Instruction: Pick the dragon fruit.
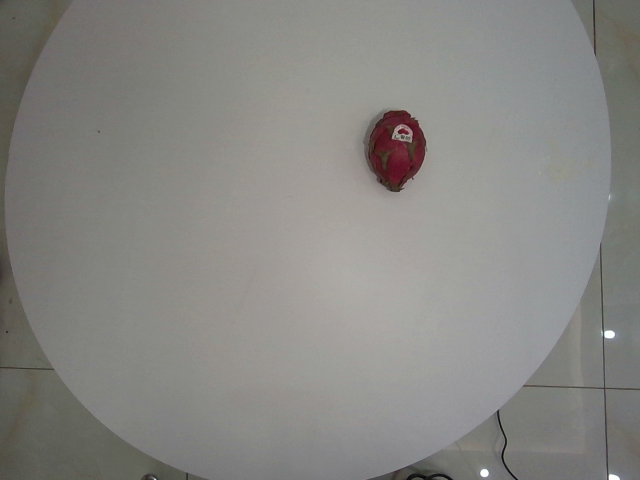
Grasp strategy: vertical